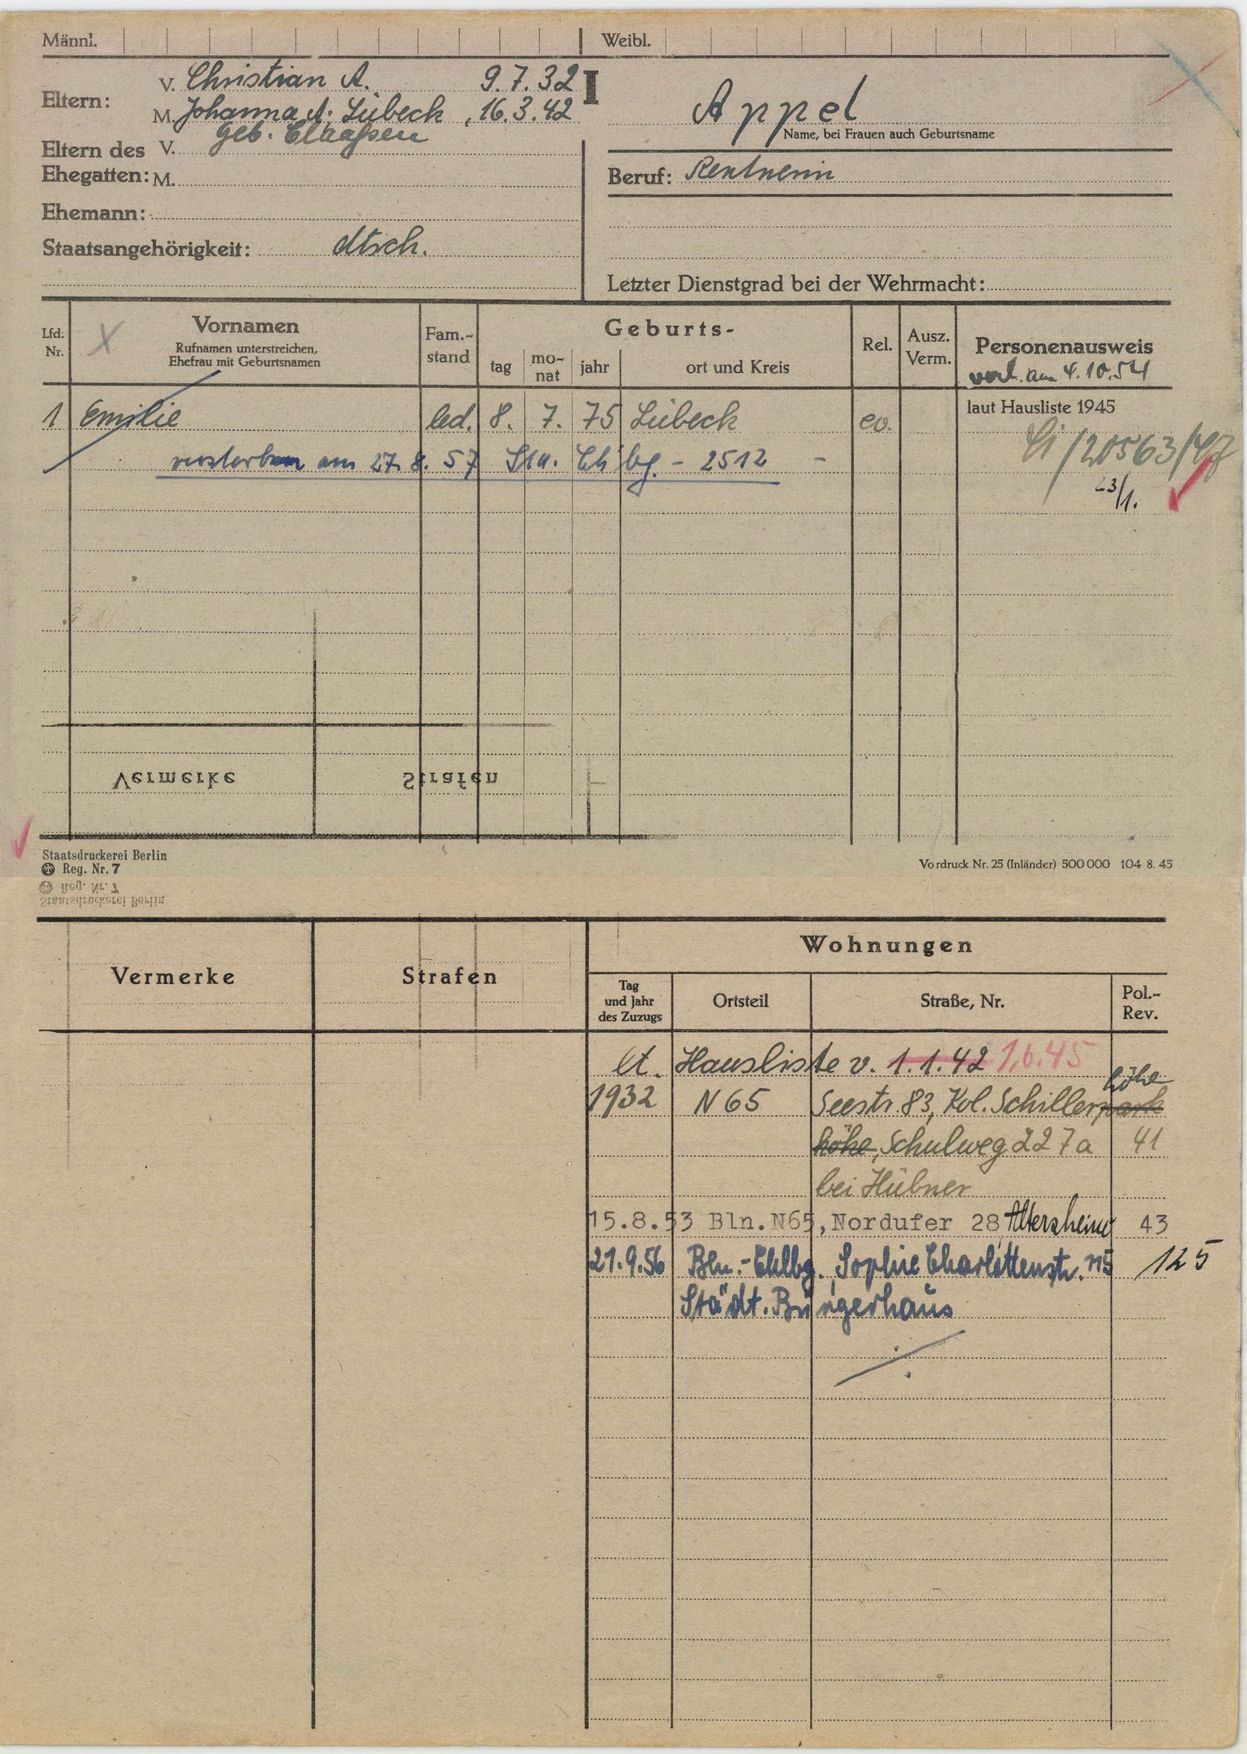
Appel